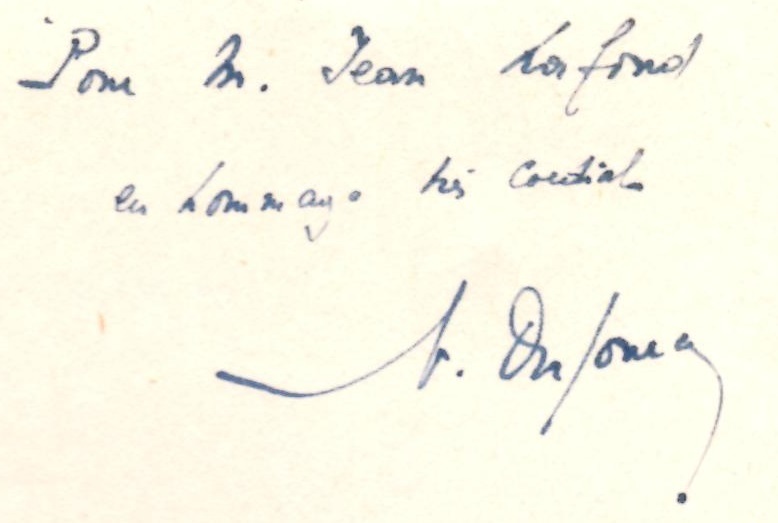
Signature of: norbert dufourcq